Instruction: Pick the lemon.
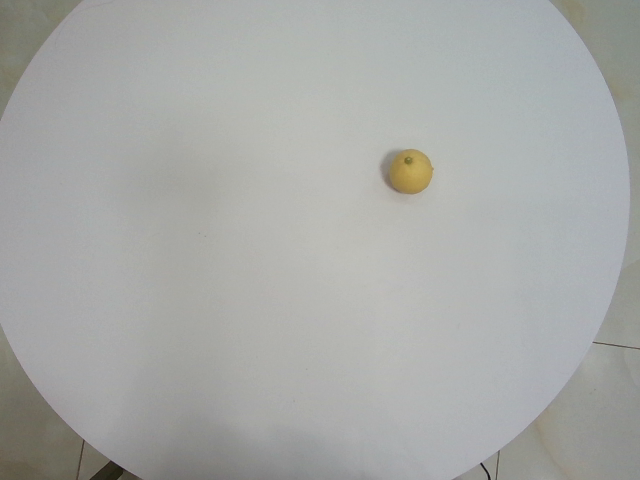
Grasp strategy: vertical